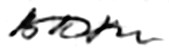
Signature of: vladimir kvachkov